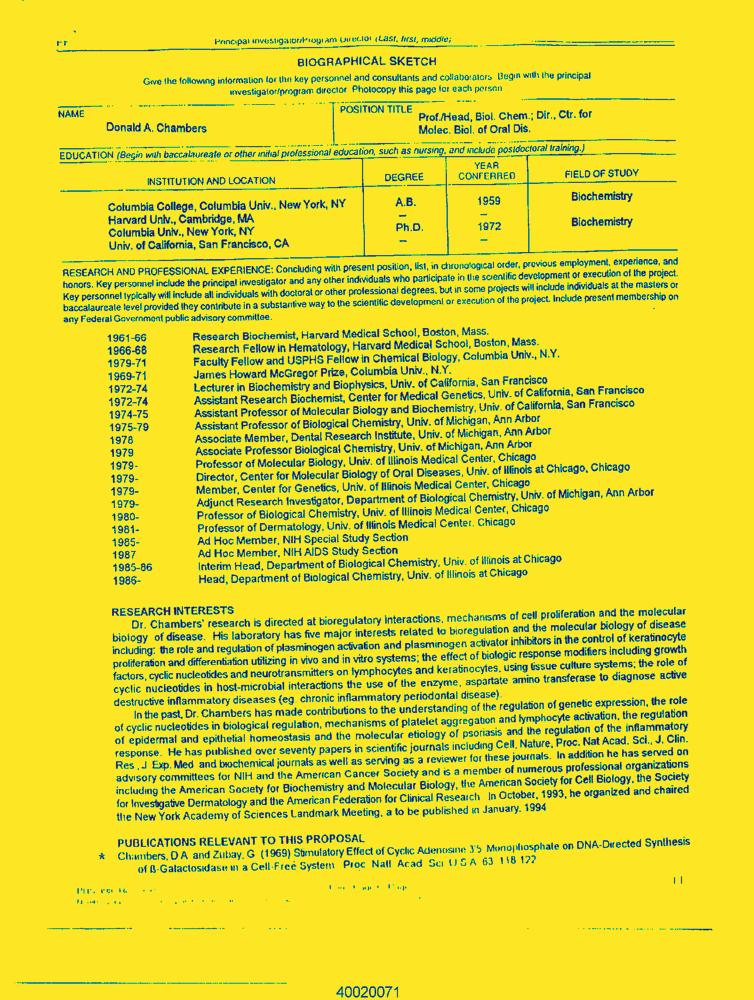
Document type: Resume-Doc